Question: What appears to be the issue?
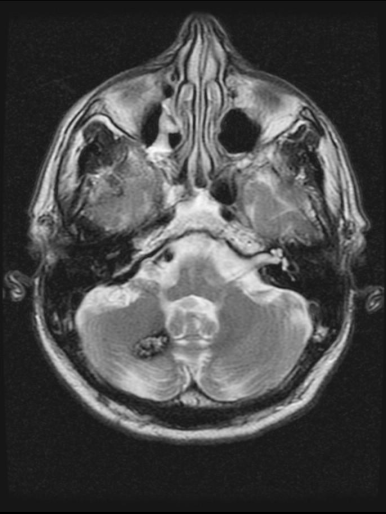
Answer: The findings suggest Multiple axial MR images demonstrate a lesion in the right cerebellar hemisphere which has a dark outer margin on all sequences. The remainder of the lesion has a coarsely heterogeneous signal intensity on the T1 sequence.  The T2 bright signal within this lesion shows a characteristic "popcorn" like configuration.  Axial GRE image demonstrates magnetic susceptibility "blooming.". On T2 this lesion looks like a piece of popcorn.. The patient might have a history of Not reported by author.

However, patient's with studies similar to the one presented for review here can present with headache or seizures.